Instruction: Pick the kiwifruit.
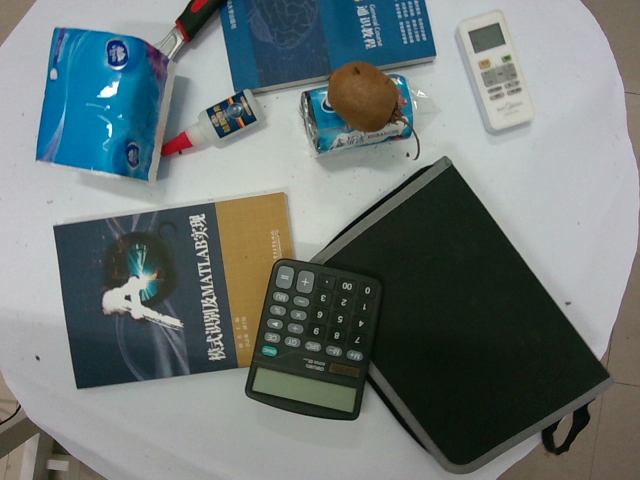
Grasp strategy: vertical